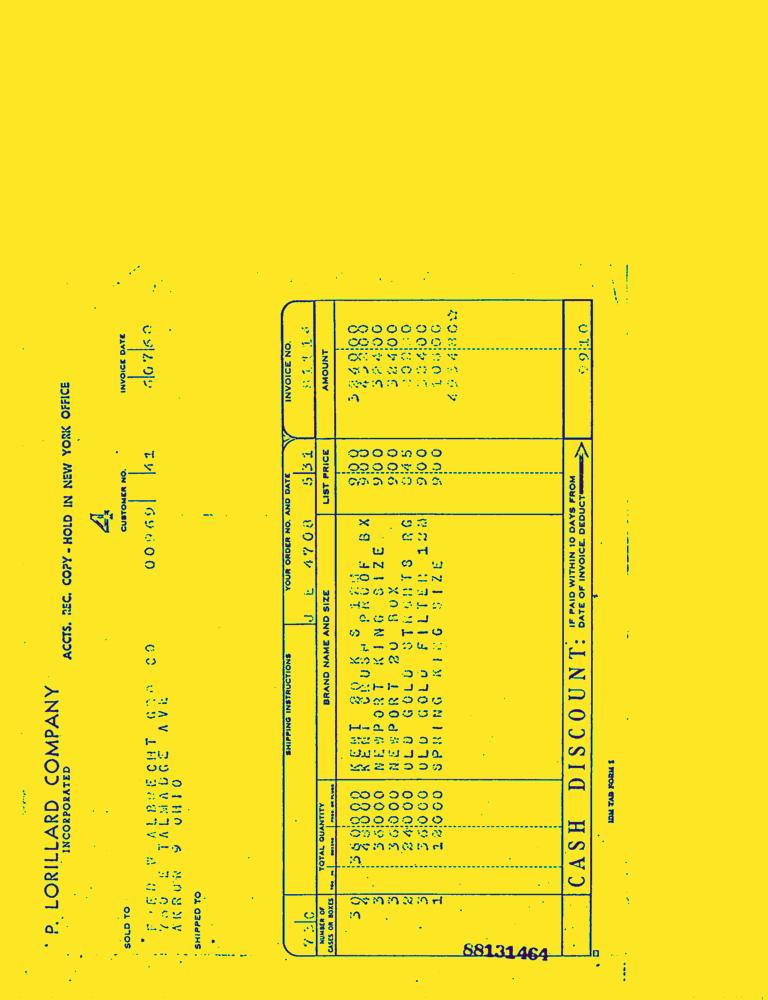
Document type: Invoice-Doc